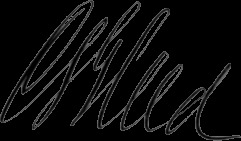
Signature of: charles s gleed